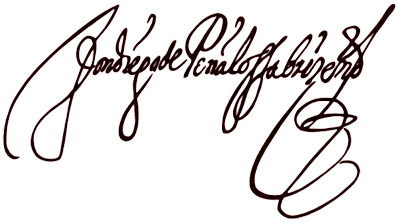
Signature of: diego de peñalosa